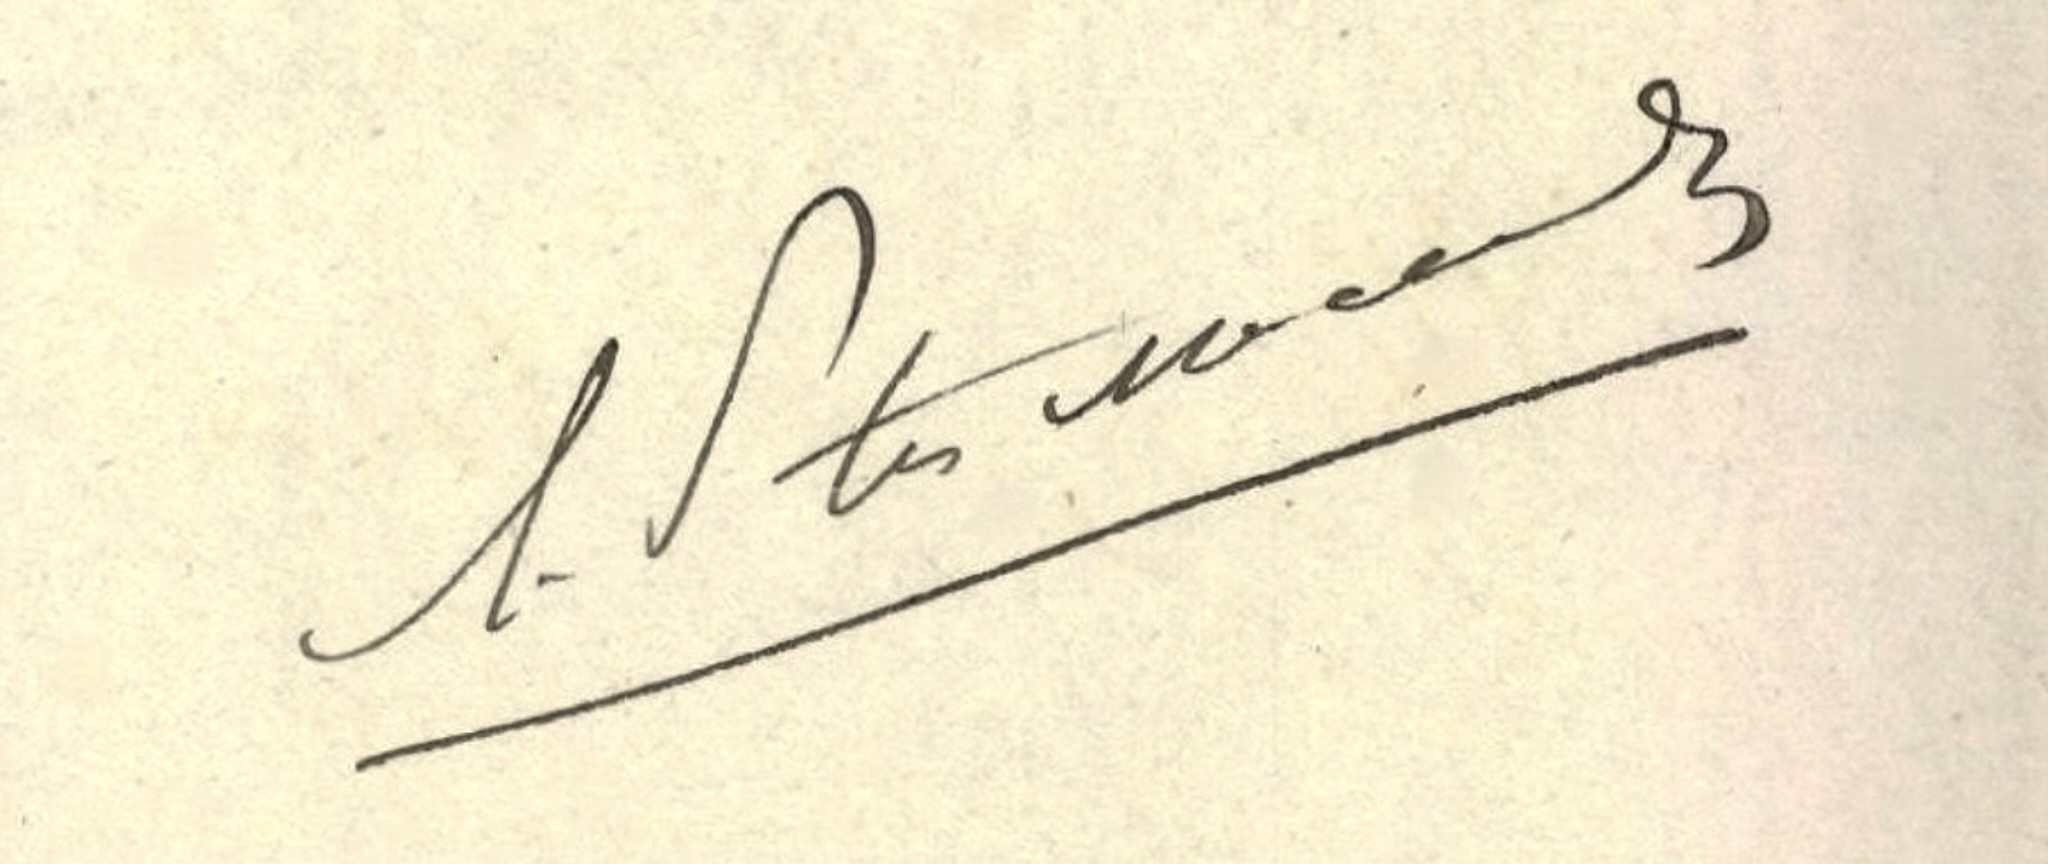
Signature of: albertus petrus ter meulen